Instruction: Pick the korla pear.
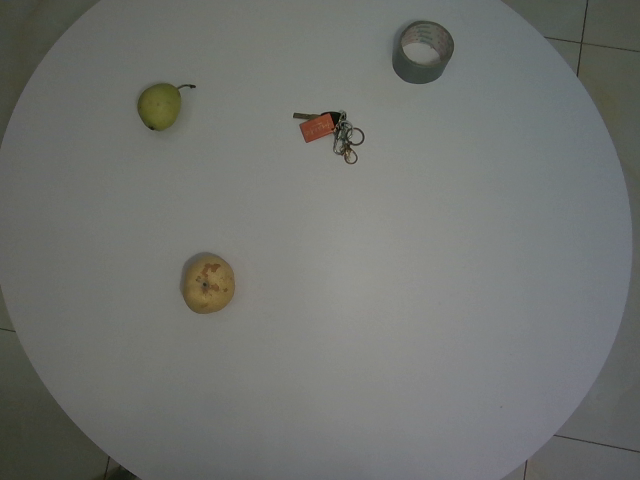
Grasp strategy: vertical